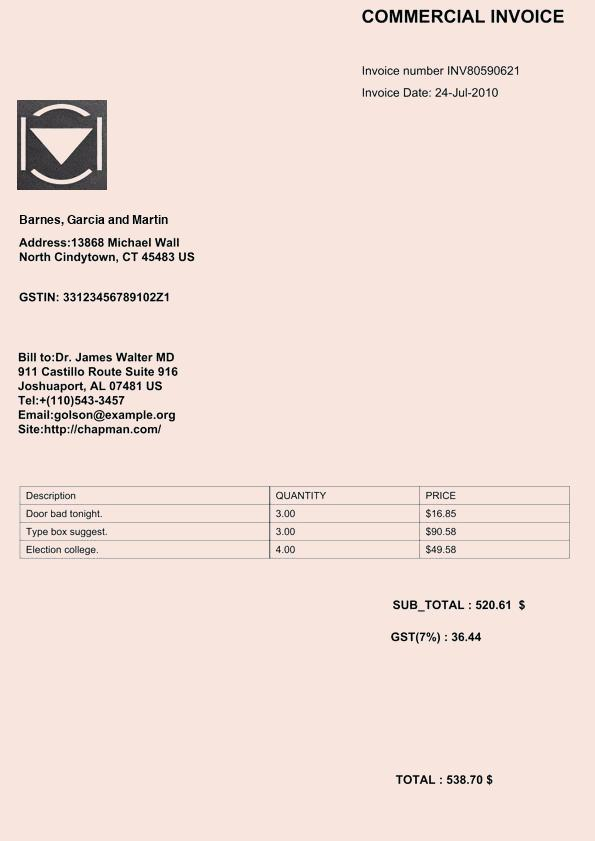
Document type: Invoice